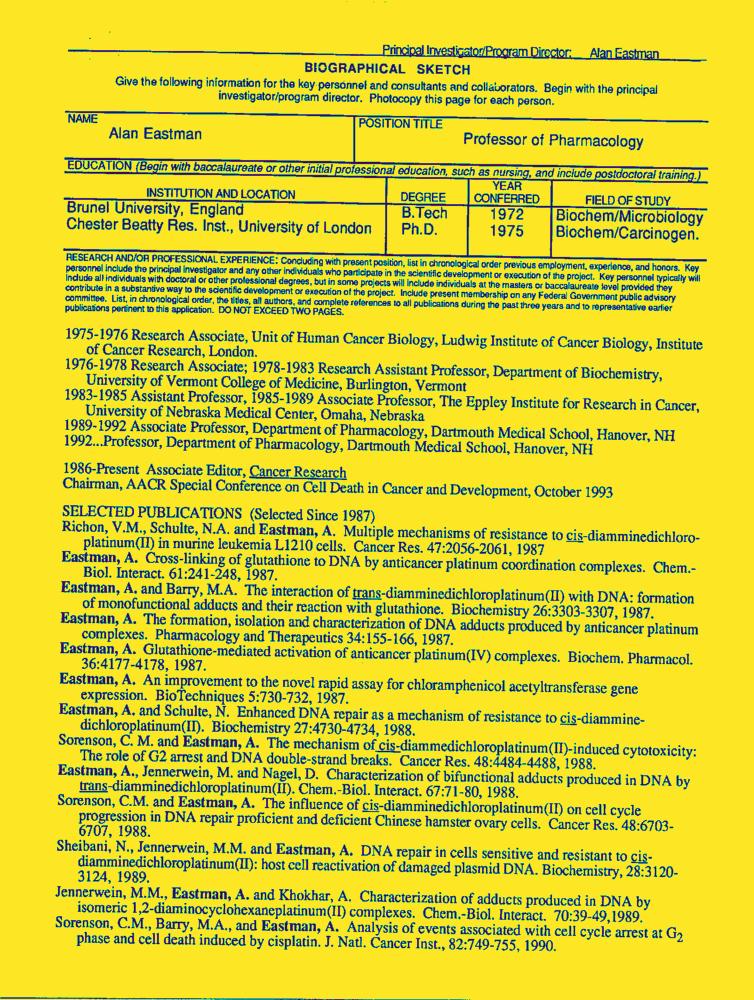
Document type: Resume-Doc